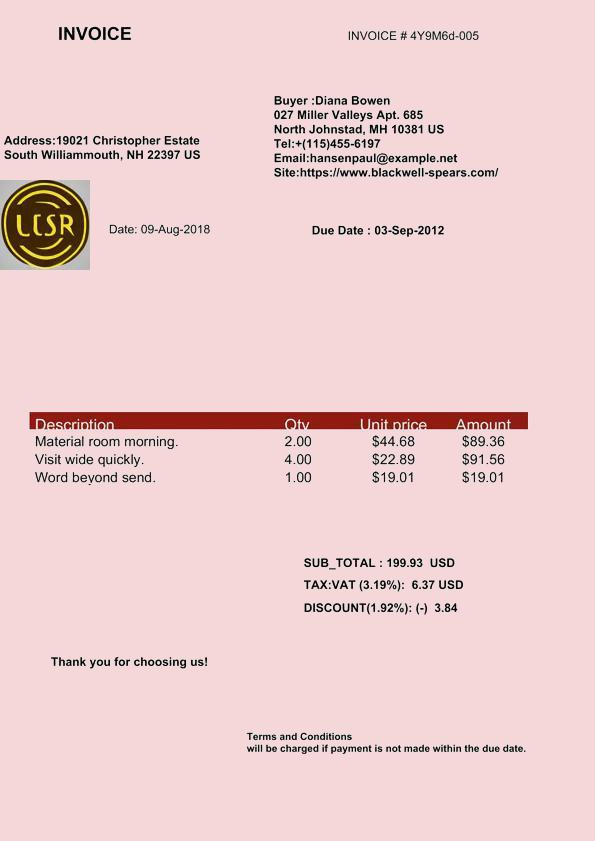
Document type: Invoice